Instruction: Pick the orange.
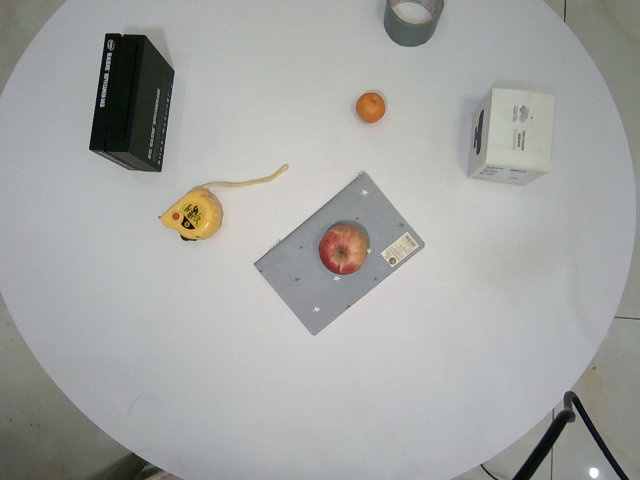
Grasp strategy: vertical